Question: How does the patient history play a role?
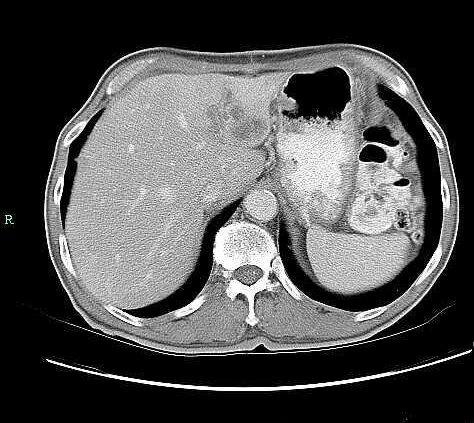
Answer: The patient's history of 69 year old male with remote history of Colon Cancer status post total colectomy 9 years ago presents with unintentional weight loss and vague abdominal pain. Patient Currently smokes 1/2 pack/day.

Past Medical history notable for:
Diabetes Mellitus Type 2,
Hypertension,
Atrial Fibrillation is key in understanding the case.